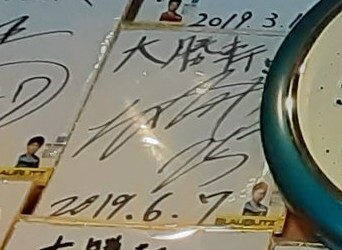
Signature of: daisuke kitahara